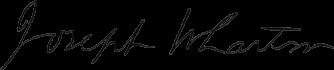
Signature of: joseph wharton